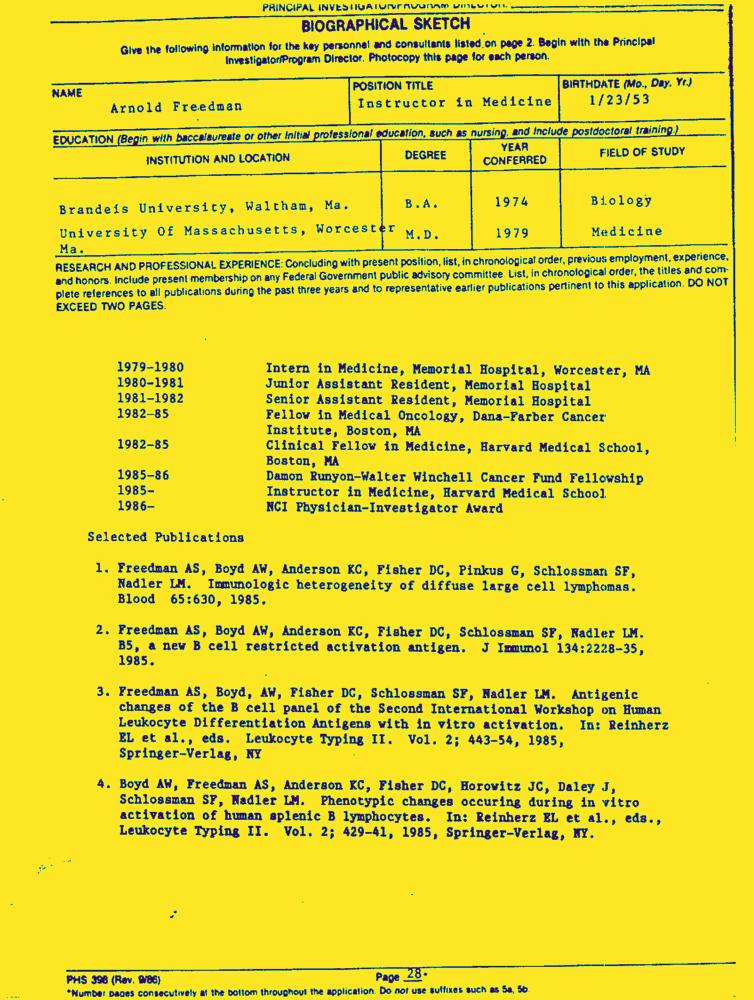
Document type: Resume-Doc